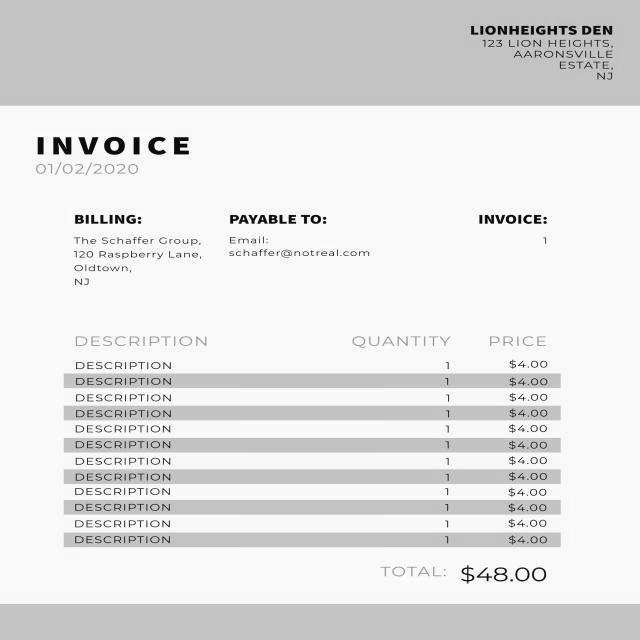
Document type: Invoice